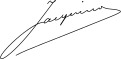
Signature of: auguste jacquinot